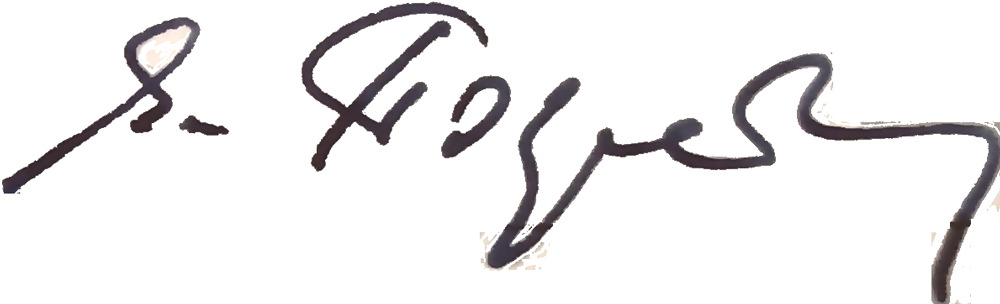
Signature of: yakiv pohrebniak